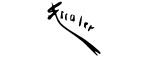
Signature of: ramón escaler